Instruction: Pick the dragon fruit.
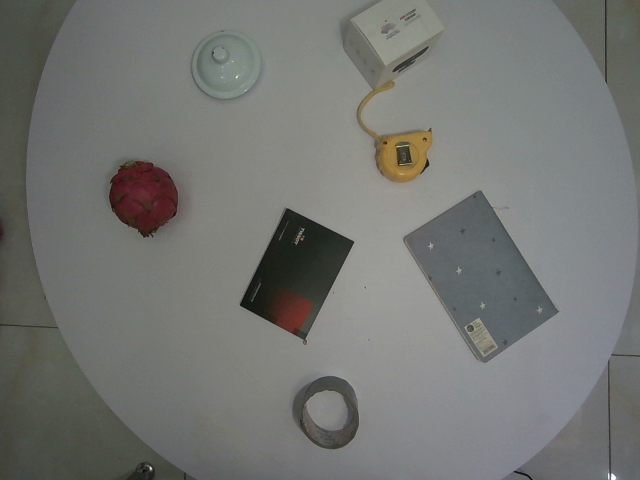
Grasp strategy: vertical